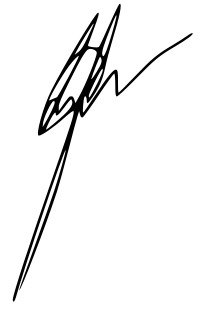
Signature of: giorgi marghvilashvili